Question: What are the imaging findings?
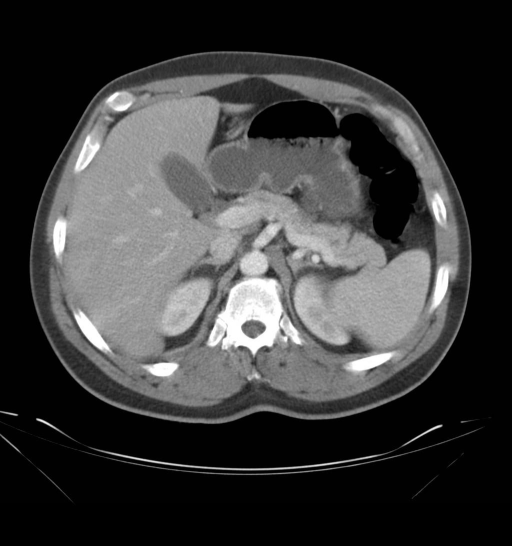
Answer: The imaging shows Initial plain radiograph showed narrowed disk space between T10-T11 and left paraspinal mass

-MRI showed paraspinal mass in the anterior paraspinal soft
tissues at T10-T11. T10-and T11 and intervertebral disc space show low signal intensity on T1 that becomes high signal intensity on T2 and enhanced after contrast consistent with vertebral osteomyelitis and discitis with paraspinal mass. No evidence of cord compression from T10-T12.